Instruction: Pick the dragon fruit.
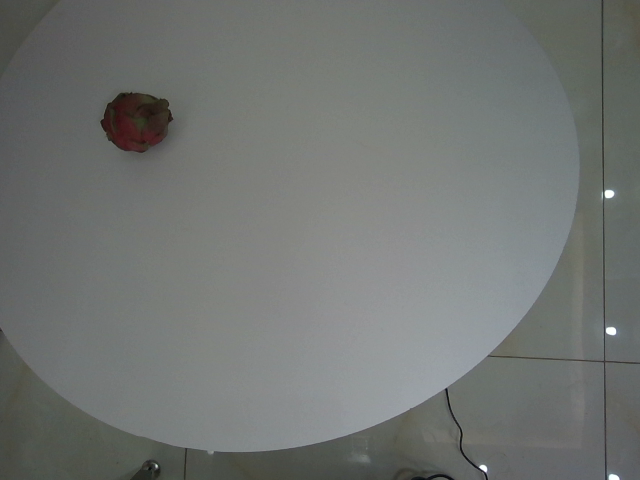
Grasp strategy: vertical